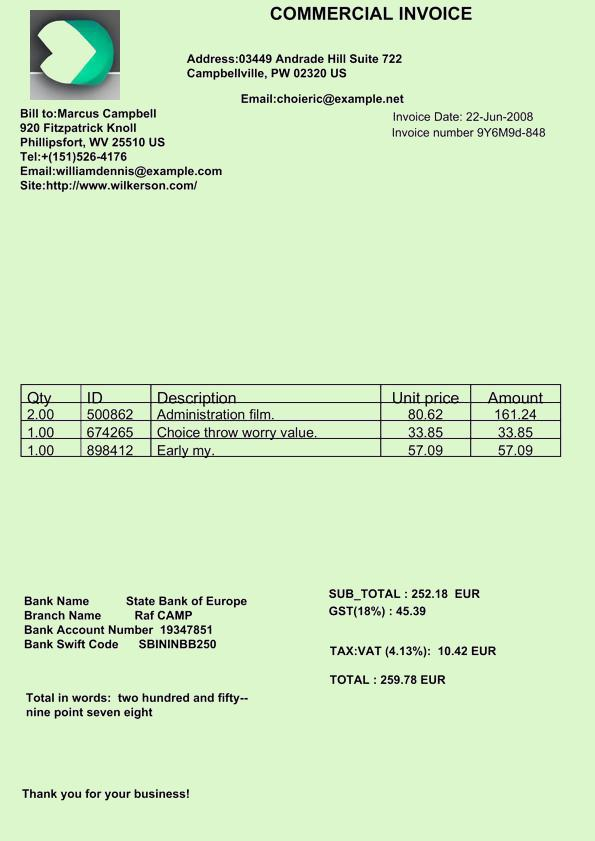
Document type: Invoice